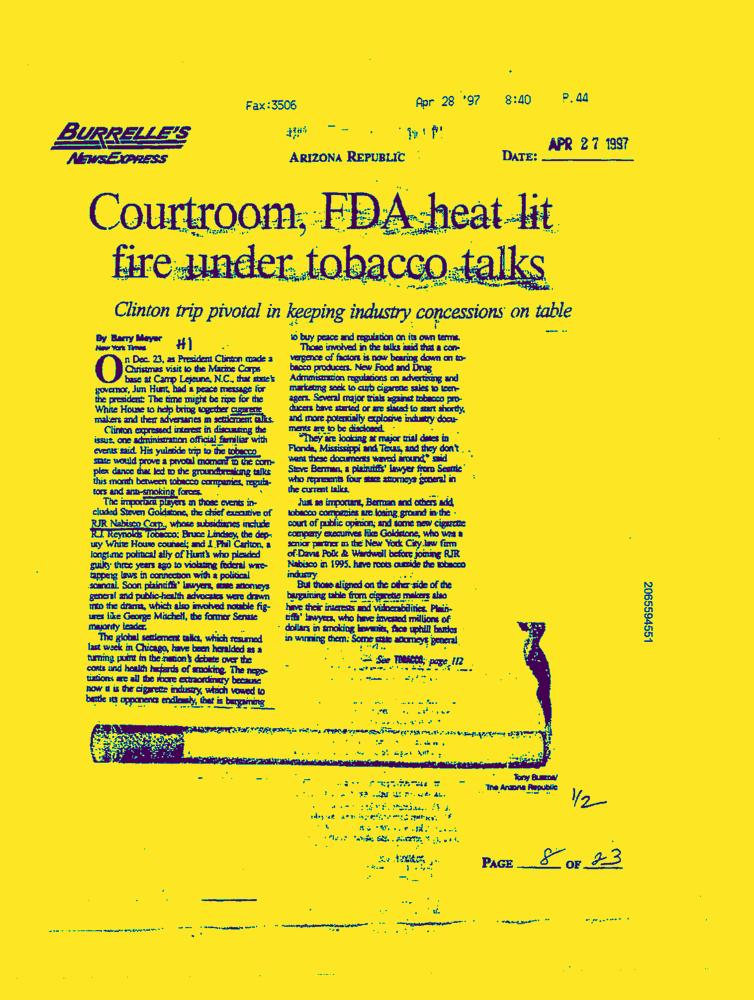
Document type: News-Article